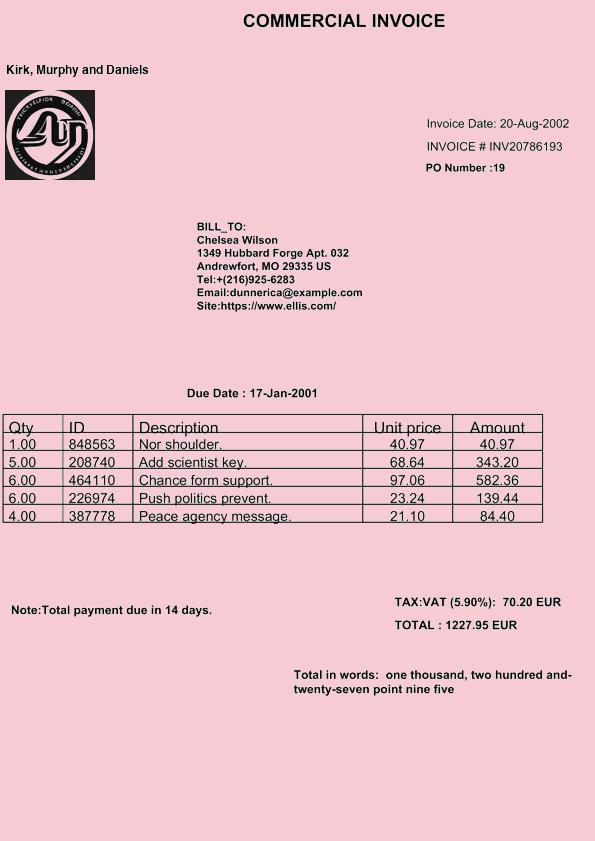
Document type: Invoice